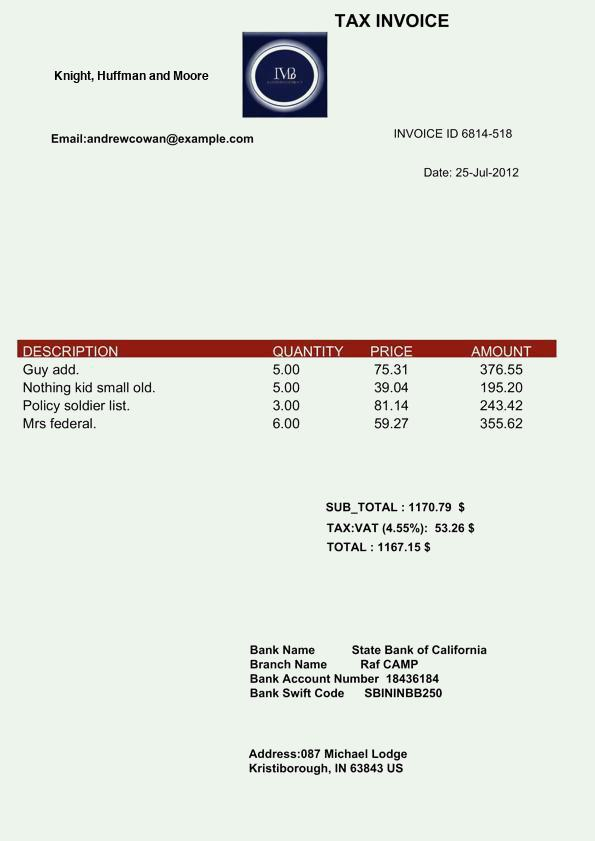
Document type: Invoice